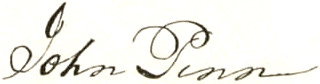
Signature of: john penn